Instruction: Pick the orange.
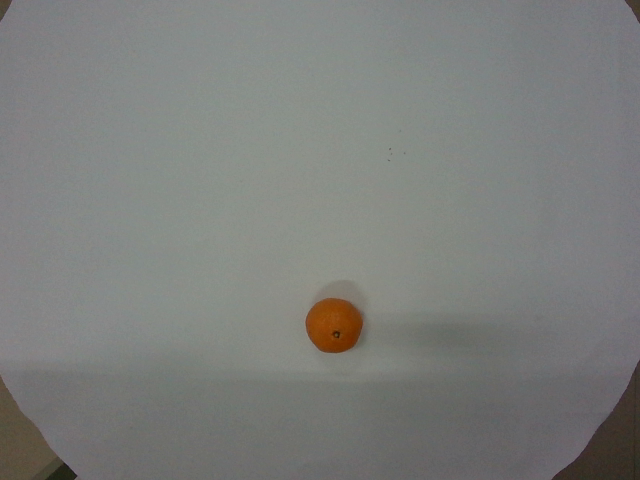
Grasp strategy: vertical